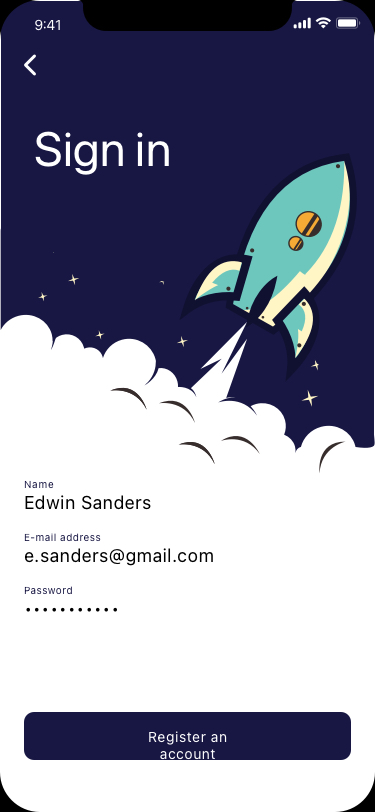
Text in this UI design:
Sign in
Edwin Sanders
Name
e.sanders@gmail.com
E-mail address
•••••••••••
Password